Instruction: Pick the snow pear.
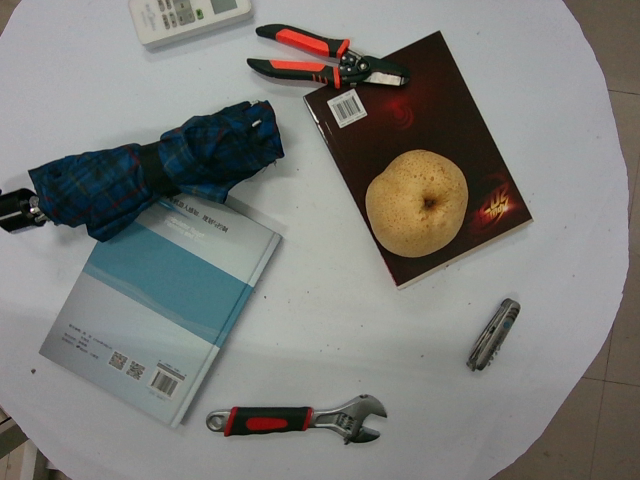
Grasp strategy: vertical